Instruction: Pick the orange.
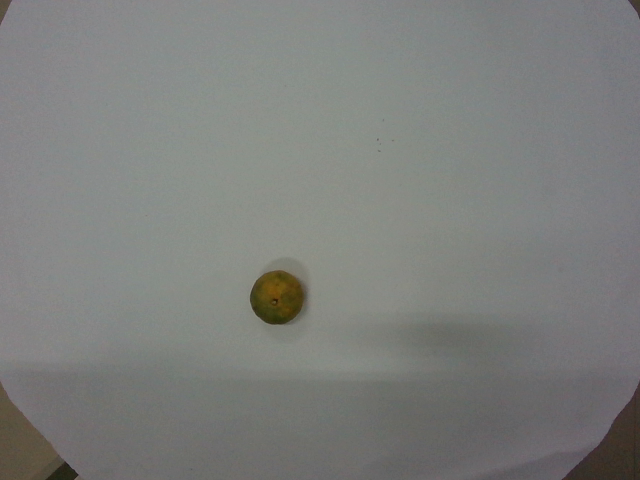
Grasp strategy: vertical